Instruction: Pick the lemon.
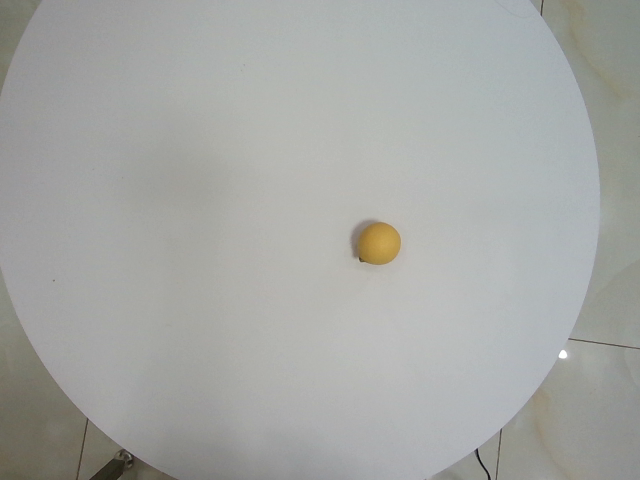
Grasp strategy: vertical